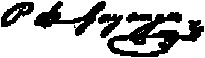
Signature of: pascual de gayangos y arce